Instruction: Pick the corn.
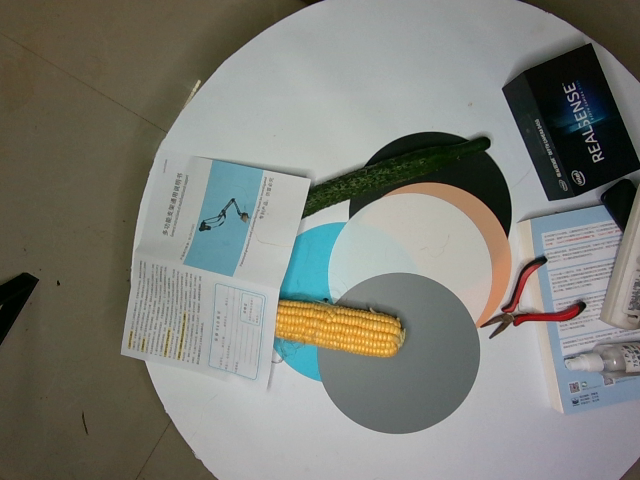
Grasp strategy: vertical